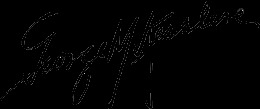
Signature of: george maillard kesslère